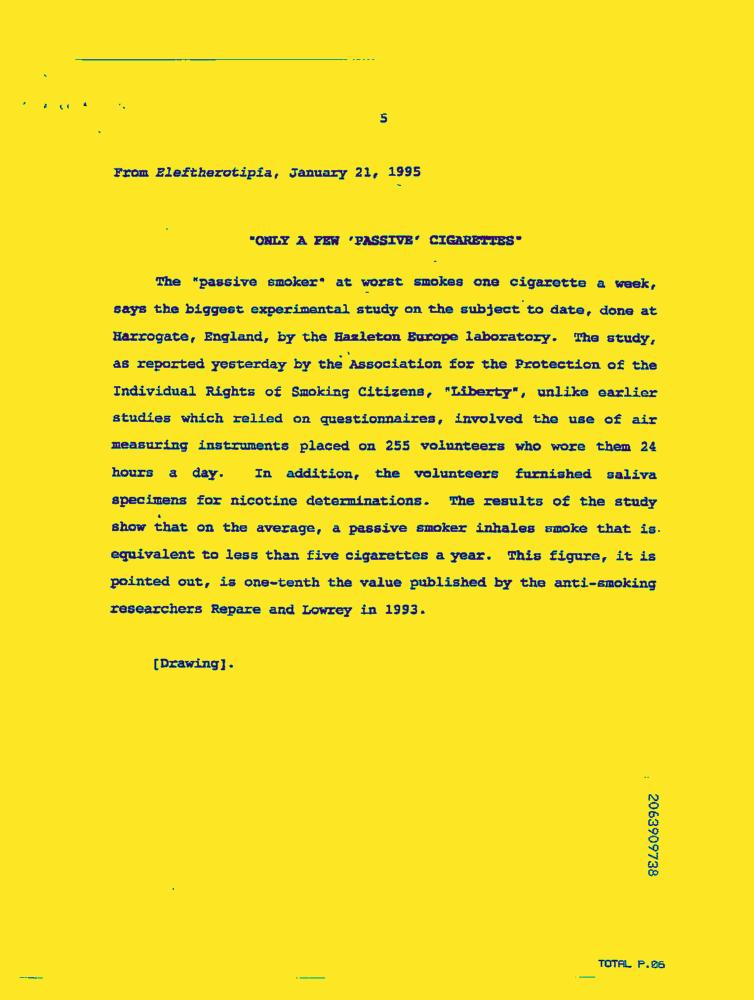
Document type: News-Article